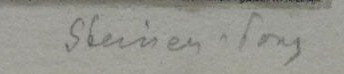
Signature of: hugo steiner prag